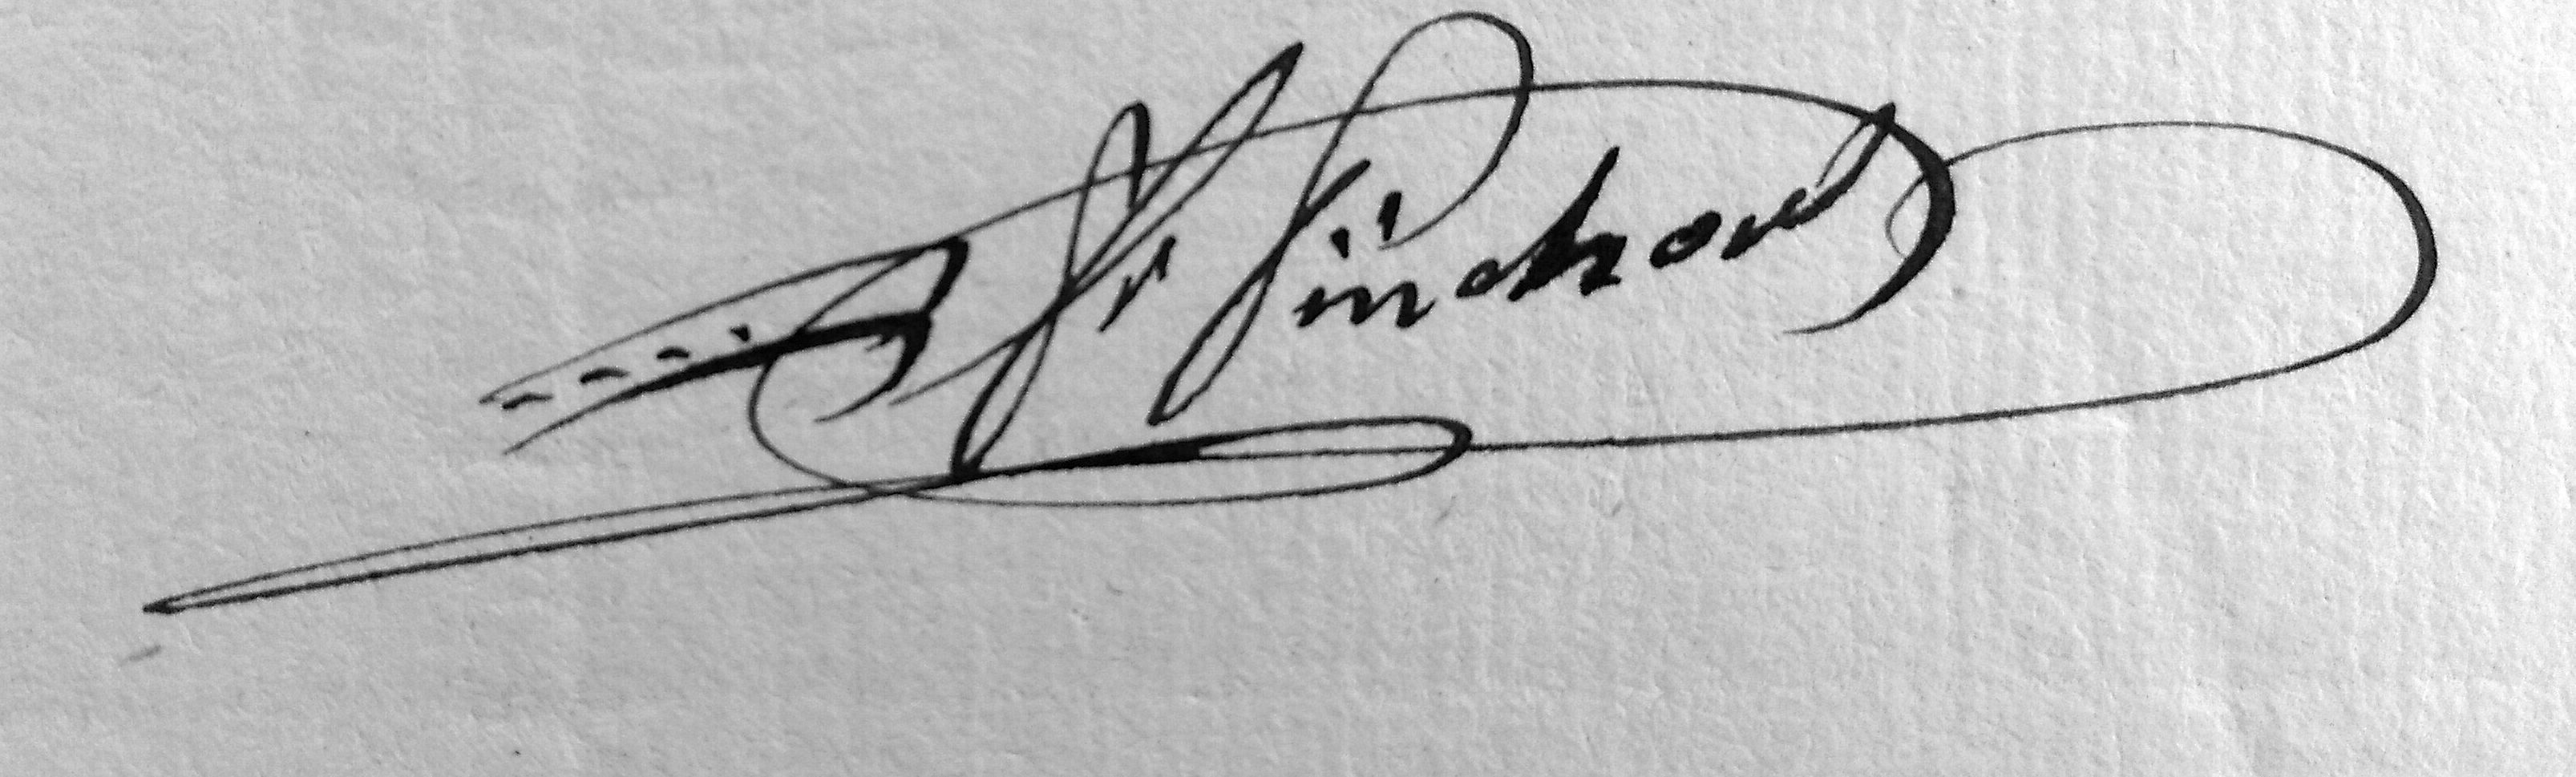
Signature of: nicolas françois pinchon